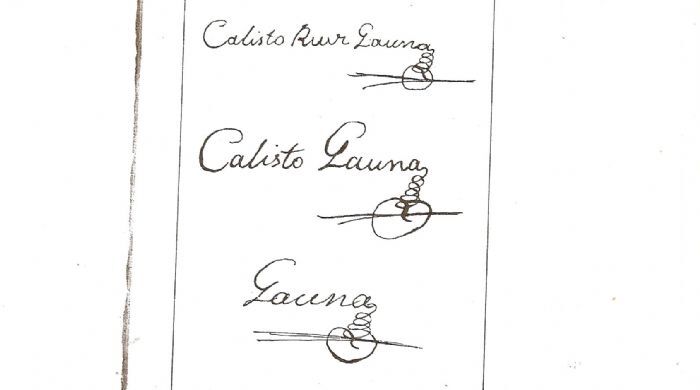
Signature of: calixto ruiz de gauna